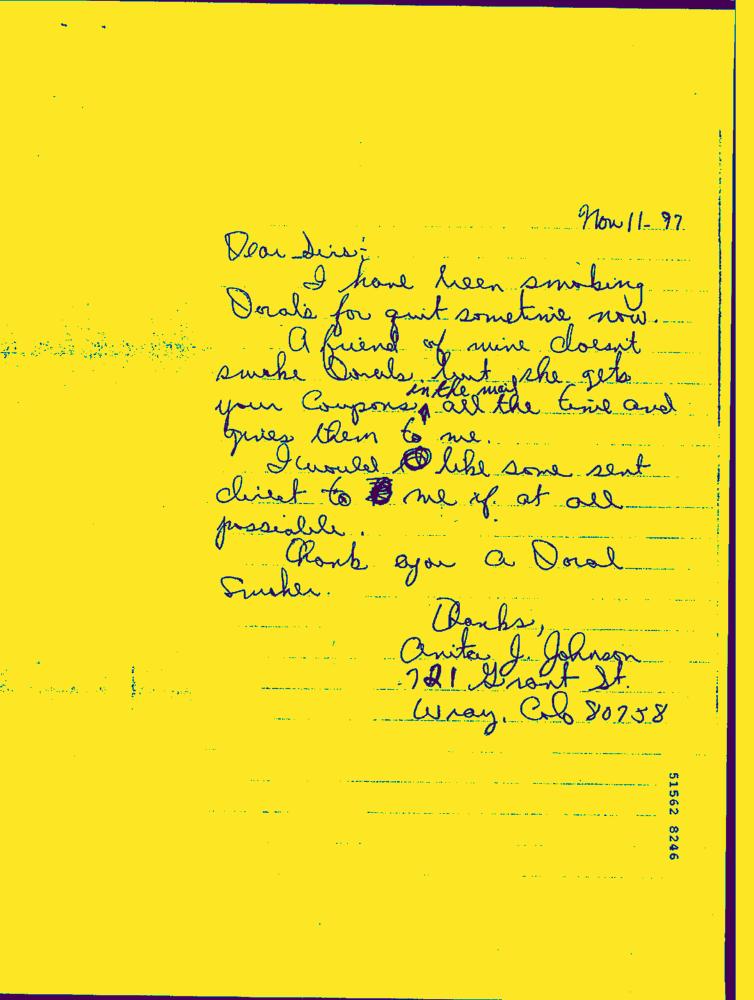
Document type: Hand-Written